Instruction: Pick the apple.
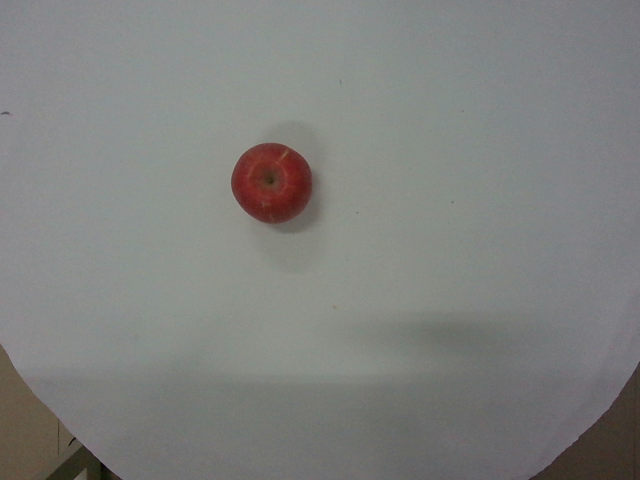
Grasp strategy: vertical